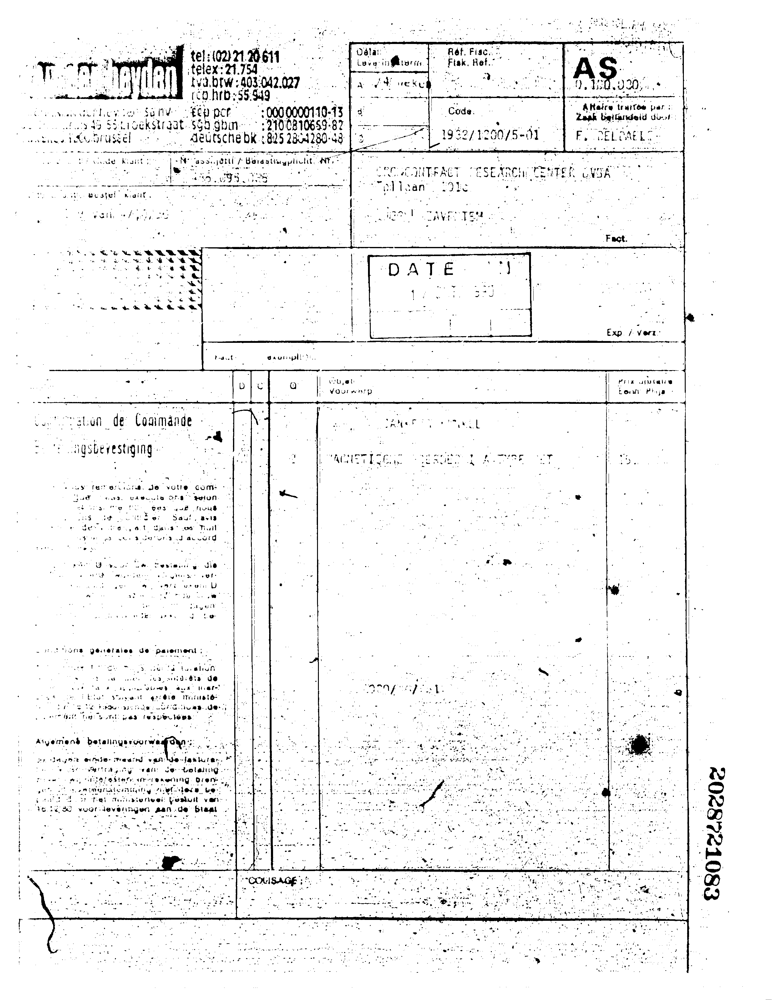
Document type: Invoice